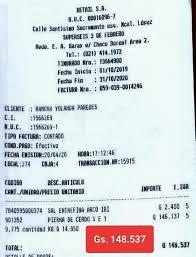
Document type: Invoice